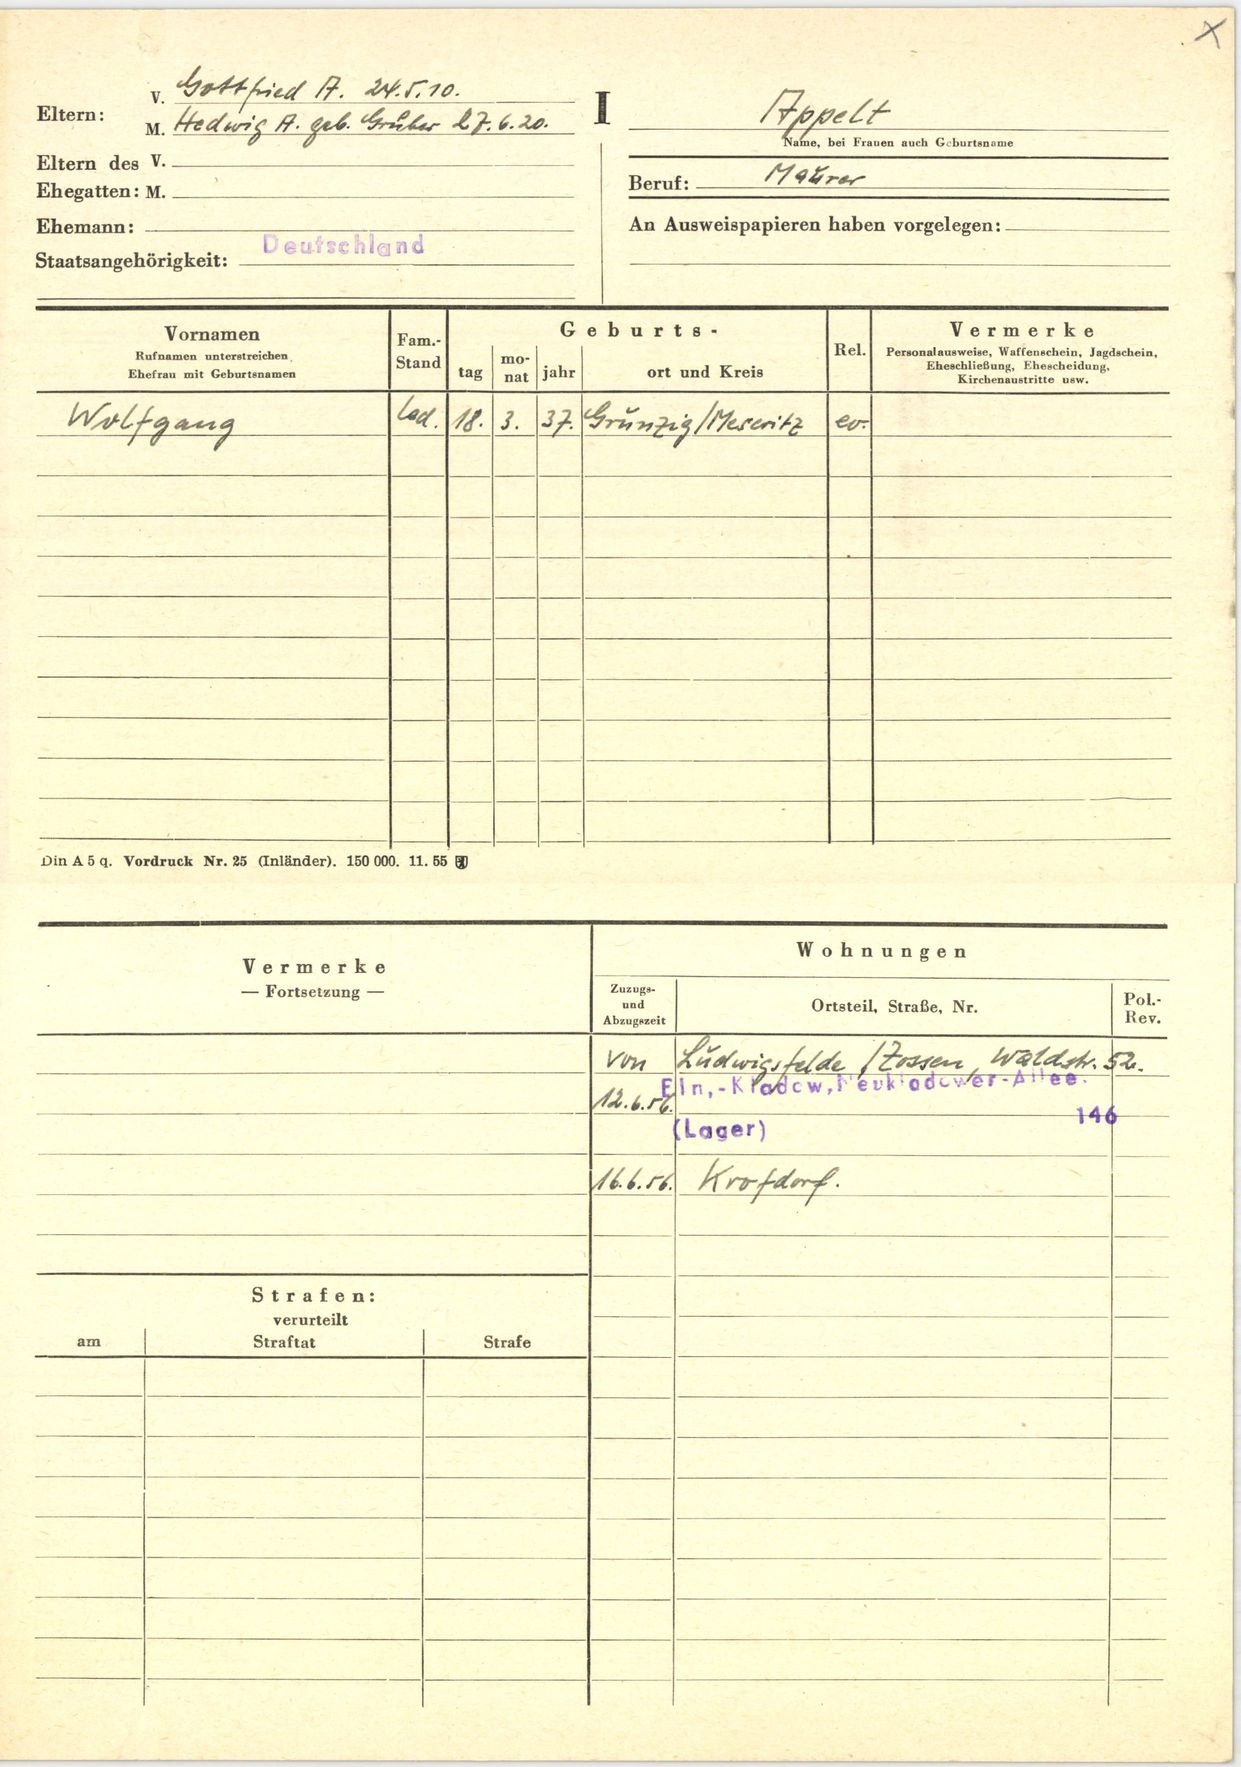
Appelt